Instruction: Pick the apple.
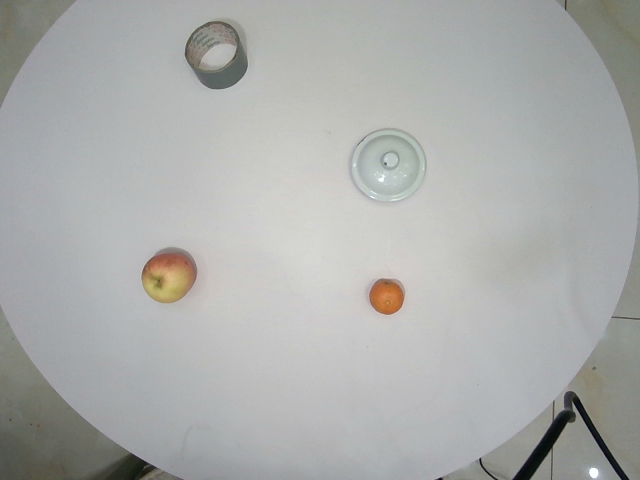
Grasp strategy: vertical